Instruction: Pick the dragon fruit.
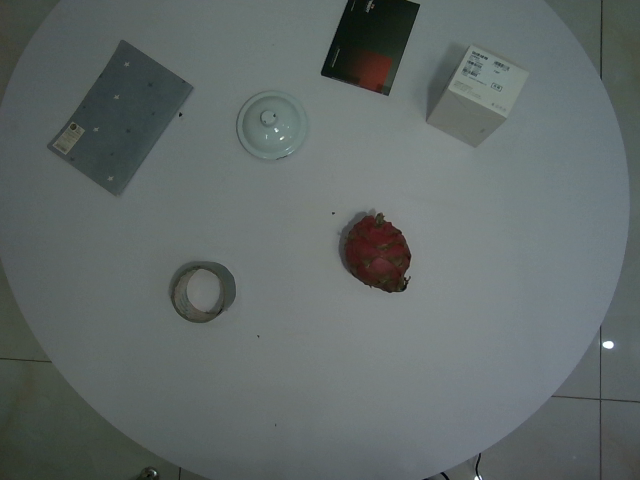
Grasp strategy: vertical